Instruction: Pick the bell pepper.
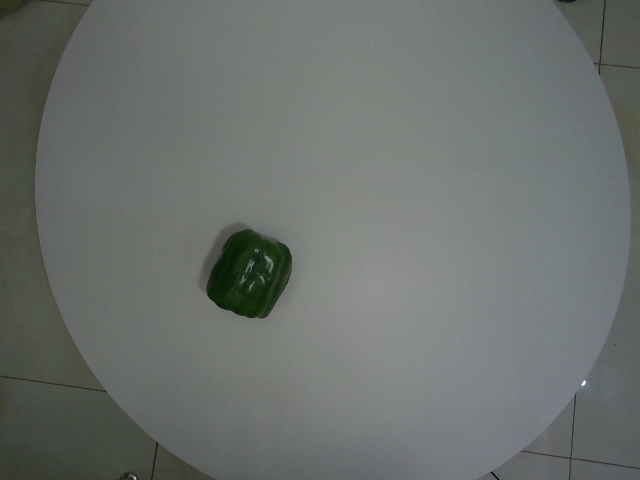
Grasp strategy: vertical